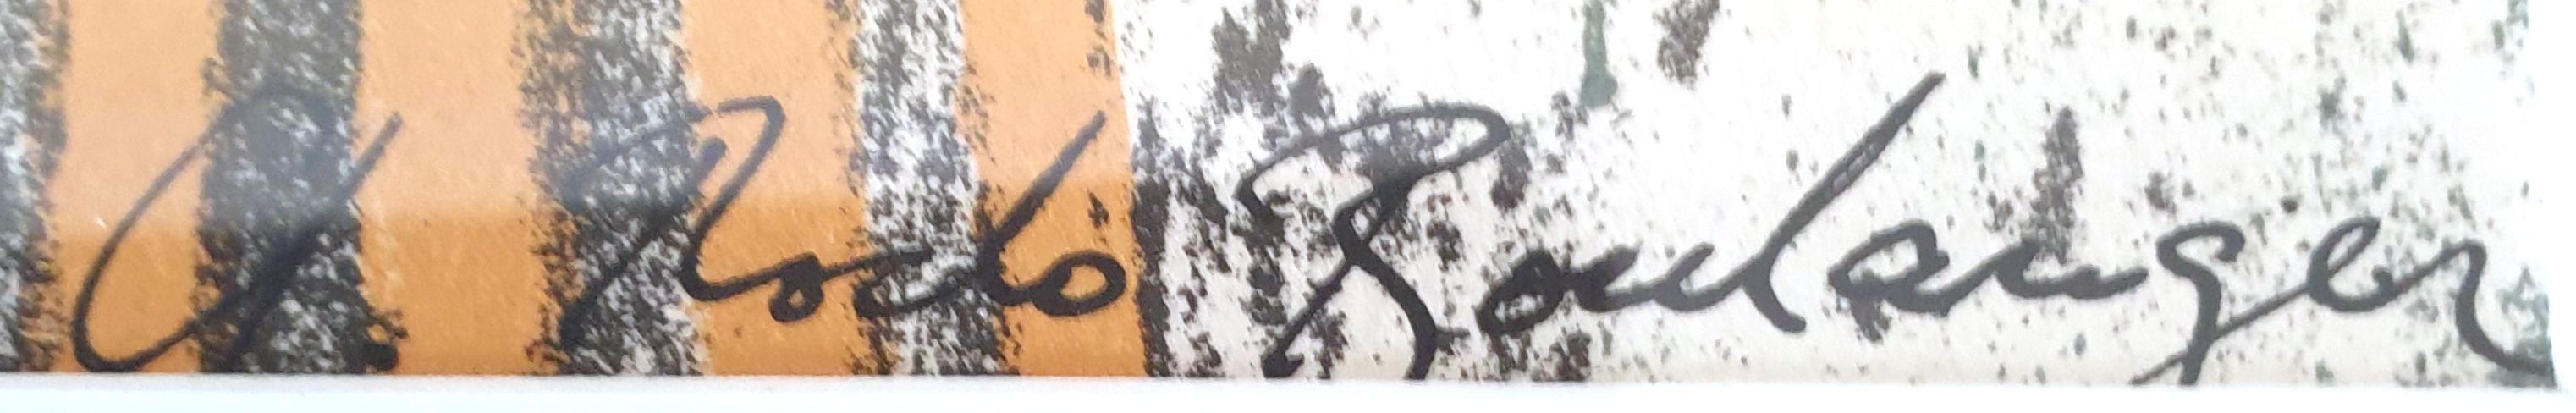
Signature of: graciela rodo boulanger